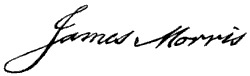
Signature of: james morris iii